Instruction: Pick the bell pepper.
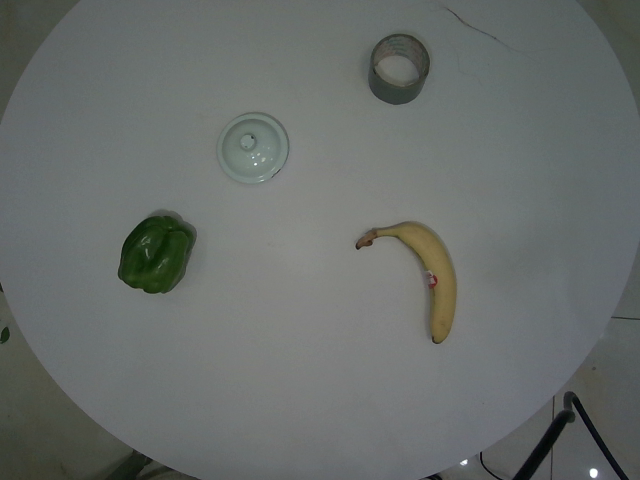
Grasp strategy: vertical